Question: Describe the condition in detail:
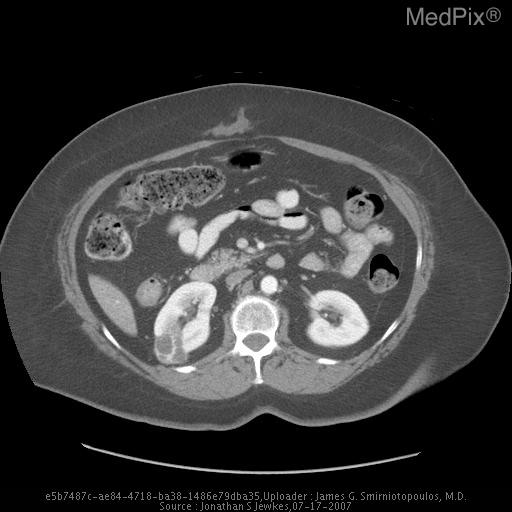
Answer: The disease is discussed as: The Bosniak classification of renal cysts has been a has been a relatively consistent way of distinguishing benign renal cystic disease from renal cell carcinoma (or other cancers) since 1986.  This system uses radiologic findings from CT or ultrasound to classify renal "cysts" into four categories.
Israel & Bosniak - http://radiology.rsnajnls.org/cgi/content/full/236/2/441
Table of Classes - http://radiology.rsnajnls.org/cgi/content-nw/full/236/2/441/T1
•  Class 1:
» Homogeneous water attenuation
» No internal architecture
» No enhancement
The first category includes only simple cysts that are homogeneous, have well defined margins, are -10 to +20 Hounsfield units in density (like that of water), do not contain septa, calcifications, nor solid components; and, they do not enhance with contrast.  This is the most common category, occurring in at least 50% of the population over 50 years of age.  This is also the most benign category and requires little if any follow-up.

•  Class 2:
The second category includes simple cysts that may have additional radiologic findings.  Findings that will increase the classification from Class 1 to Class 2 include:
»  the presence of thin hyaline septa
»  mild calcification in the cyst wall or in the thin septa
»  uniform hyperdensity

These have < 5% chance of malignancy and often are not provided follow up.

There has been much controversy in the literature about inter-observer variability when it comes to the distinguishing between class 2 and class 3 cysts.  This forced the classification system to give rise to a new category so as to more accurately describe the range between Class 2 and Class 3 cysts.

•  Class 2F (meaning "needs follow-up"):
»  multiple thin septa that may have mild or moderate nodular calcification
»  mild thickening of the wall or septa
»  minimal "perceived enhancement" of cyst wall or septa
»  non-enhancing hyperdense intrarenal cysts > 3cm

Class 2F cysts may require 6 month follow-up exams over 24 months.

All Class 2 and 2F cysts may NOT have "measurable enhancement" with contrast and should be generally well marginated.

•  Class 3:
The third category includes complex cysts that have irregular, thickened walls and/or septa.  These cysts may have extensive calcification and will enhance with contrast.  However, these cysts should be relatively homogeneous in density and should not contain solid components.

These masses need surgical intervention in most cases, because they may be:
» MLCN - Multiloculated Cystic Nephroma
» Hemorrhagic cysts
» Infected cysts

•  Class 4:
The fourth and last Bosniak category can include all of the previously stated components - but show definite enhancing soft-tissue regions, appear heterogeneous in density, and have various solid or hypercalcified inclusions - indicating possible necrosis.  In previous studies, this class has always been shown to indicate cancer on follow-up pathological report - and they should be removed.

Many small retrospective studies have shown the Bosniak classification system to be quite useful in making a clinical decision between choosing surgical therapy versus clinical follow-up with serial CT scans.

Its only criticism comes from individuals who feel that the radiologic inter-observer variability is too large and is a major diagnostic concern.

eMedicine - http://www.emedicine.com/med/topic3189.htm

CTISUS - http://www.ctisus.org/cta_web/8_05/Fielding/AR_08-05_CTA_Fielding.htm

Radiology - http://radiology.rsnajnls.org/cgi/content/abstract/231/2/365

AJR - http://www.ajronline.org/cgi/content/full/181/5/1425